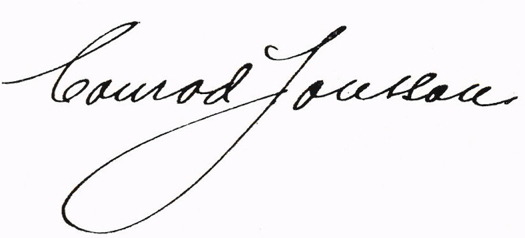
Signature of: conrad jonsson